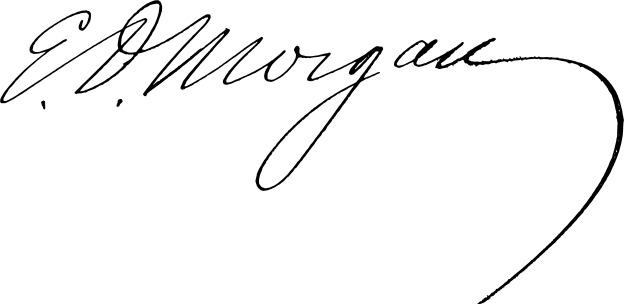
Signature of: edwin d morgan